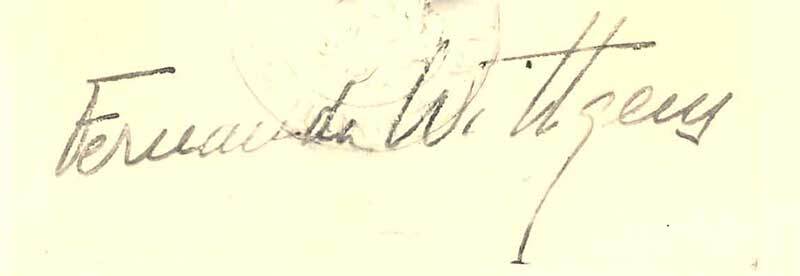
Signature of: fernanda wittgens